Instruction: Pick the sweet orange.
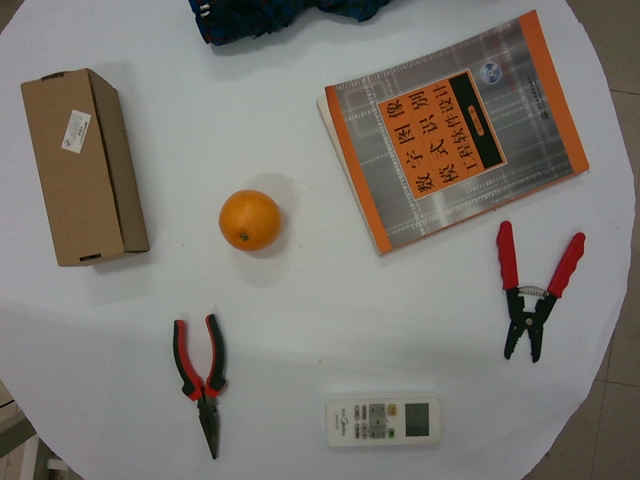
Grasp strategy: vertical